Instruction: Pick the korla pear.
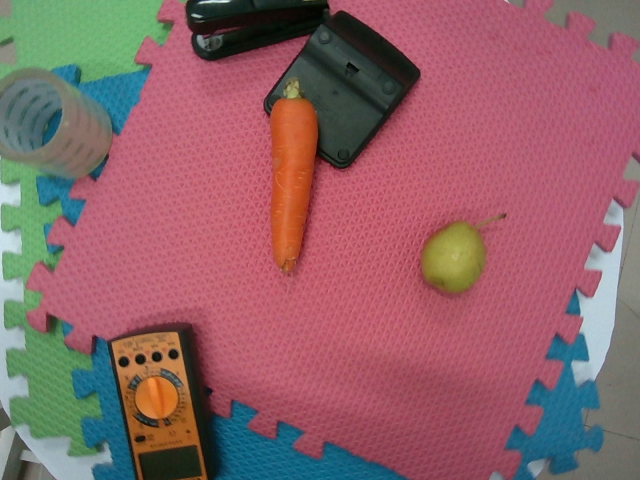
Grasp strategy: vertical